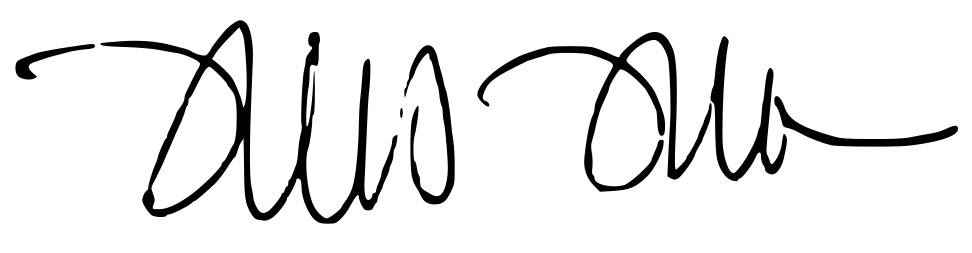
Signature of: sylvia w sumarlin